Patient: Male, age 49
We report a case of a 49 year old male, never smoker. He was homeless, born in Romania, and had been working as a smith.
He had a clinical history of fatty liver disease (FLD) and renal lithiasis. He reported a history of wheezing since childhood, with non-productive cough, diagnosed at different stages as asthma. He had no family history of respiratory diseases, including tuberculosis (TB), or asthma and atopy. He was admitted to our Respiratory Unit with suspected pulmonary tuberculosis and with symptoms characterized by a low-grade fever with profuse sweating combined with productive cough of purulent sputum, dyspnea, wheezing, and chest pain. At diagnosis the patient showed a severe obstructive ventilatory deficit, not reversible after inhalation of short acting beta 2 agonists. A Chest X-Ray prescribed by his general practitioner showed diffuse interstitial thickening without parenchymal consolidation. He was treated with a broad-spectrum antibiotic but the symptoms persisted for a few weeks. Chest X-ray didn't show any parenchymal consolidation, whilst a High Resolution CT scan (HRCT) showed the presence of ground-glass opacity in the anterior segment of the right upper lobe, of suspected tubercular origin (Fig. 1).
Physical examination of the chest was negative, with no superficial palpable lymphadenopathy. During hospitalization in our department of Respiratory Disease, an antibiotic therapy with ceftriaxone was established. Blood chemistry tests did not show any alteration of inflammatory indices. Sputum culture was negative for non specific flora, fungi and Mycobacterium tuberculosis. Serological tests were also negative for Mycoplasma pneumoniae, Chlamydiae, and Pneumotropic Viruses. No urinary antigen for Legionella or Pneumococcal infection was found.
However, the patient tested positive at Quantiferon-TB and Tuberculin Skin Tests.
A Fibrobronchoscopy finally revealed the presence of mucosal irregularities spread throughout the tracheobronchial system up to the segmental bronchi entrance, prevailing in the antero-lateral wall of the trachea and sparing the membranous pars, where a biopsy was performed (Figs. 2 and 3).
The involvement of the segmental bronchi was also highlighted by HRCT (Fig. 4).
Histological examination reported a mucosal tissue edged by a metaplastic epithelium, with underlying nodules of osseouscartilaginous nature, consistent with Tracheobronchopathia Osteochondroplastica (Fig. 5).
Microbiological tests of Bronchoalveolar Lavage fluid were negative for Mycobacterium tuberculosis and also revealed an infection by Pseudomonas Aeruginosa, with bacterial load of one-million CFU / ml. Following an antibiogram, treatment with Amikacin was established, leading to a clinical and CT scan improvement.
Keywords: rare diseases, respiratory sounds, tracheal disease, tracheobronchopathia osteochondroplastica
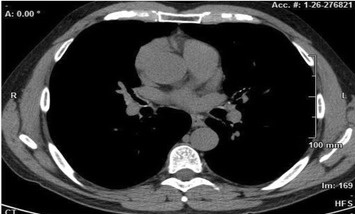
Image caption: HRCT. Ground glass consolidation in anterior segment of right upper lobe.